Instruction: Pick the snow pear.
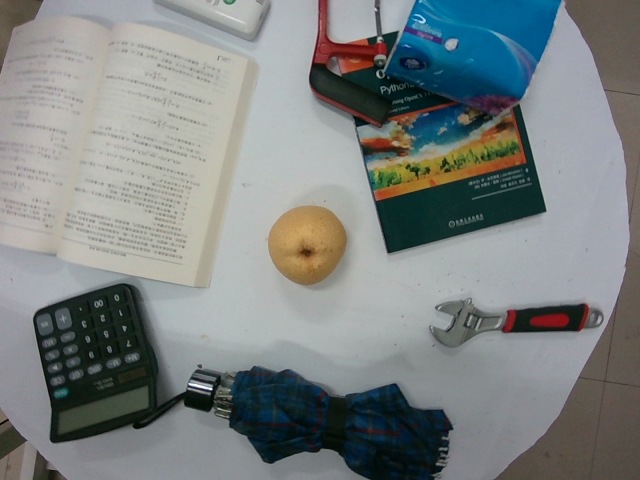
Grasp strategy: vertical